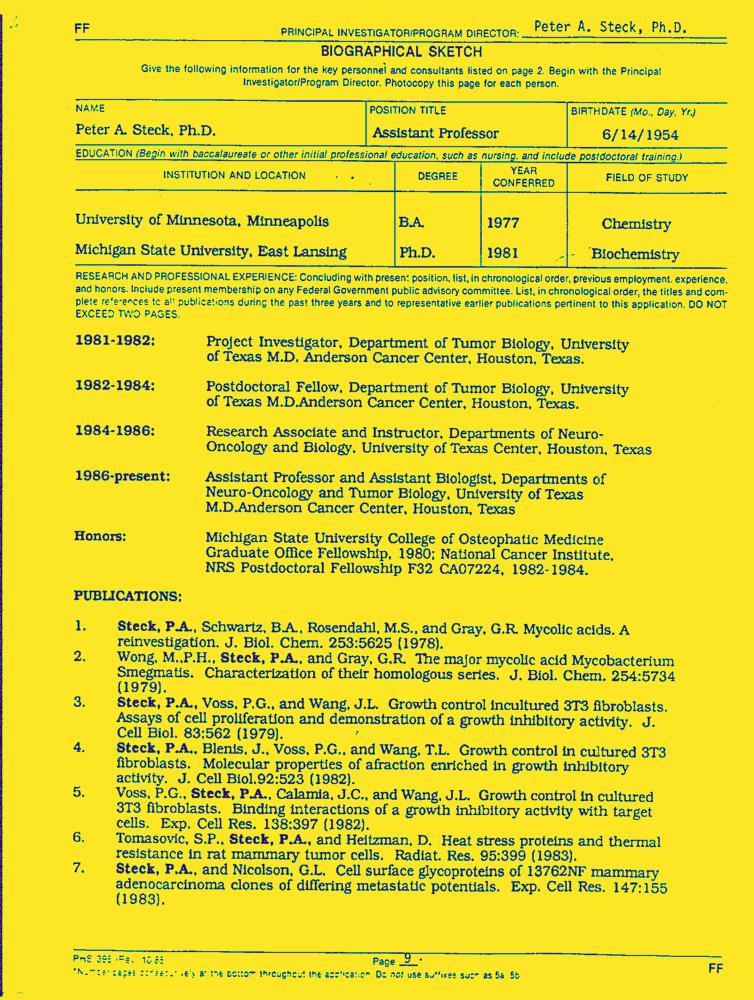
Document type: Resume-Doc